Question: Explain the disease:
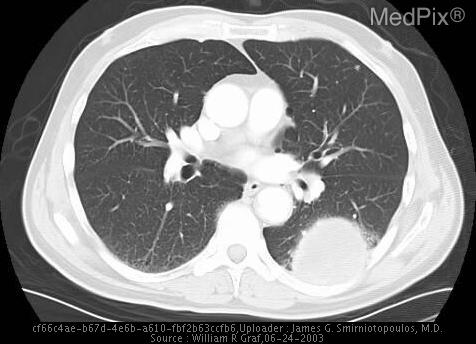
Answer: The disease is discussed as: Localized fibrous tumors of the pleura are known by various names,  including pleural fibroma, fibrous mesothelioma, and localized pleural mesothelioma. These tumors arise from mesenchymal cells rather than epithelial cells and range from benign to malignant.

Typically, patients range in age from 45-65 years of age and there is no association with asbestos exposure. Histologically the tumor is composed of spindle shaped cells interspersed within a collagen matrix. Grossly the lesions appear as pleural based masses. Occasionally they may be surrounded entirely by lung. Seventy five percent arise from the visceral pleura while the remaining twenty five percent arise from the parietal pleura. The mass is pedunclated in fifty percent of the tumors; this form has the greatest association with benignity. Histologically malignant tumors often invade the chest wall and mediastinum.

Clinically the patients are usually asymptomatic and the tumors are found as an incidental finding. The tumors are slow growing and, when symptomatic, the patient presents with cough, pleuritic chest pain, and dyspnea. Hypertrophic osteoarthropathy is seen in 4%-12% of the cases and is more common in larger tumors (> 7cm). Episodic hypoglycemia is reported in up to 6% of patients.

Chest radiographs demonstrate an ovoid homogenous mass in contact with the pleural surface which may invaginate or arise from a fissure. Tumors range is size from 1 to 30 cm. The pleural origin of the mass may be difficult to determine in extremely large masses. The angle of the mass with the chest wall may be obtuse or acute, and peduculated lesions may change position within the chest on subsequent images (and with stages of respiration). Malignant tumors can invade the chest wall and cause destruction of bone.

CT images usually will show well marginated pleural based lesions growing outward from a narrow base forming acute angles with the chest wall (75% of cases). Small tumors show soft tissue attenuation and larger lesions may demonstrate central necrosis. The mass shows homogenous enhancement. Again, lesions may appear to arise from fissures and pedunculated lesions may appear mobile. Pleural effusions are rare and calcification has been reported to occur in 10% of cases.